Question: How does the patient history play a role?
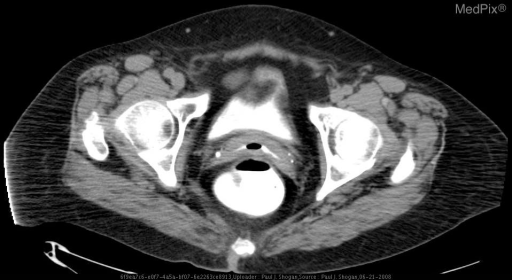
Answer: The patient's history of 71 year old female, status post hysterectomy presenting with feces per the vagina. is key in understanding the case.